Extract the amount written in words, the amount in digits, the name of the payee, the date on the cheque, and the bank's name from the image.
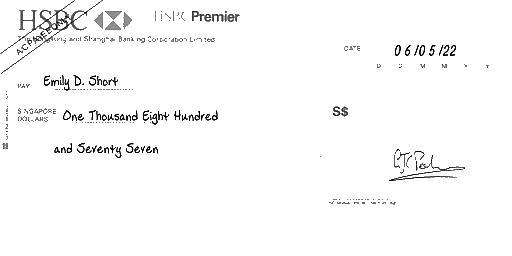
amt_in_words: One Thousand Eight Hundred and Seventy Seven
amt_in_figures:
payee_name: Emily D. Short
bank_name: HSBC
cheque_date: 06/05/22